Question: What type of tax is indicated in the document, personal property or real estate?
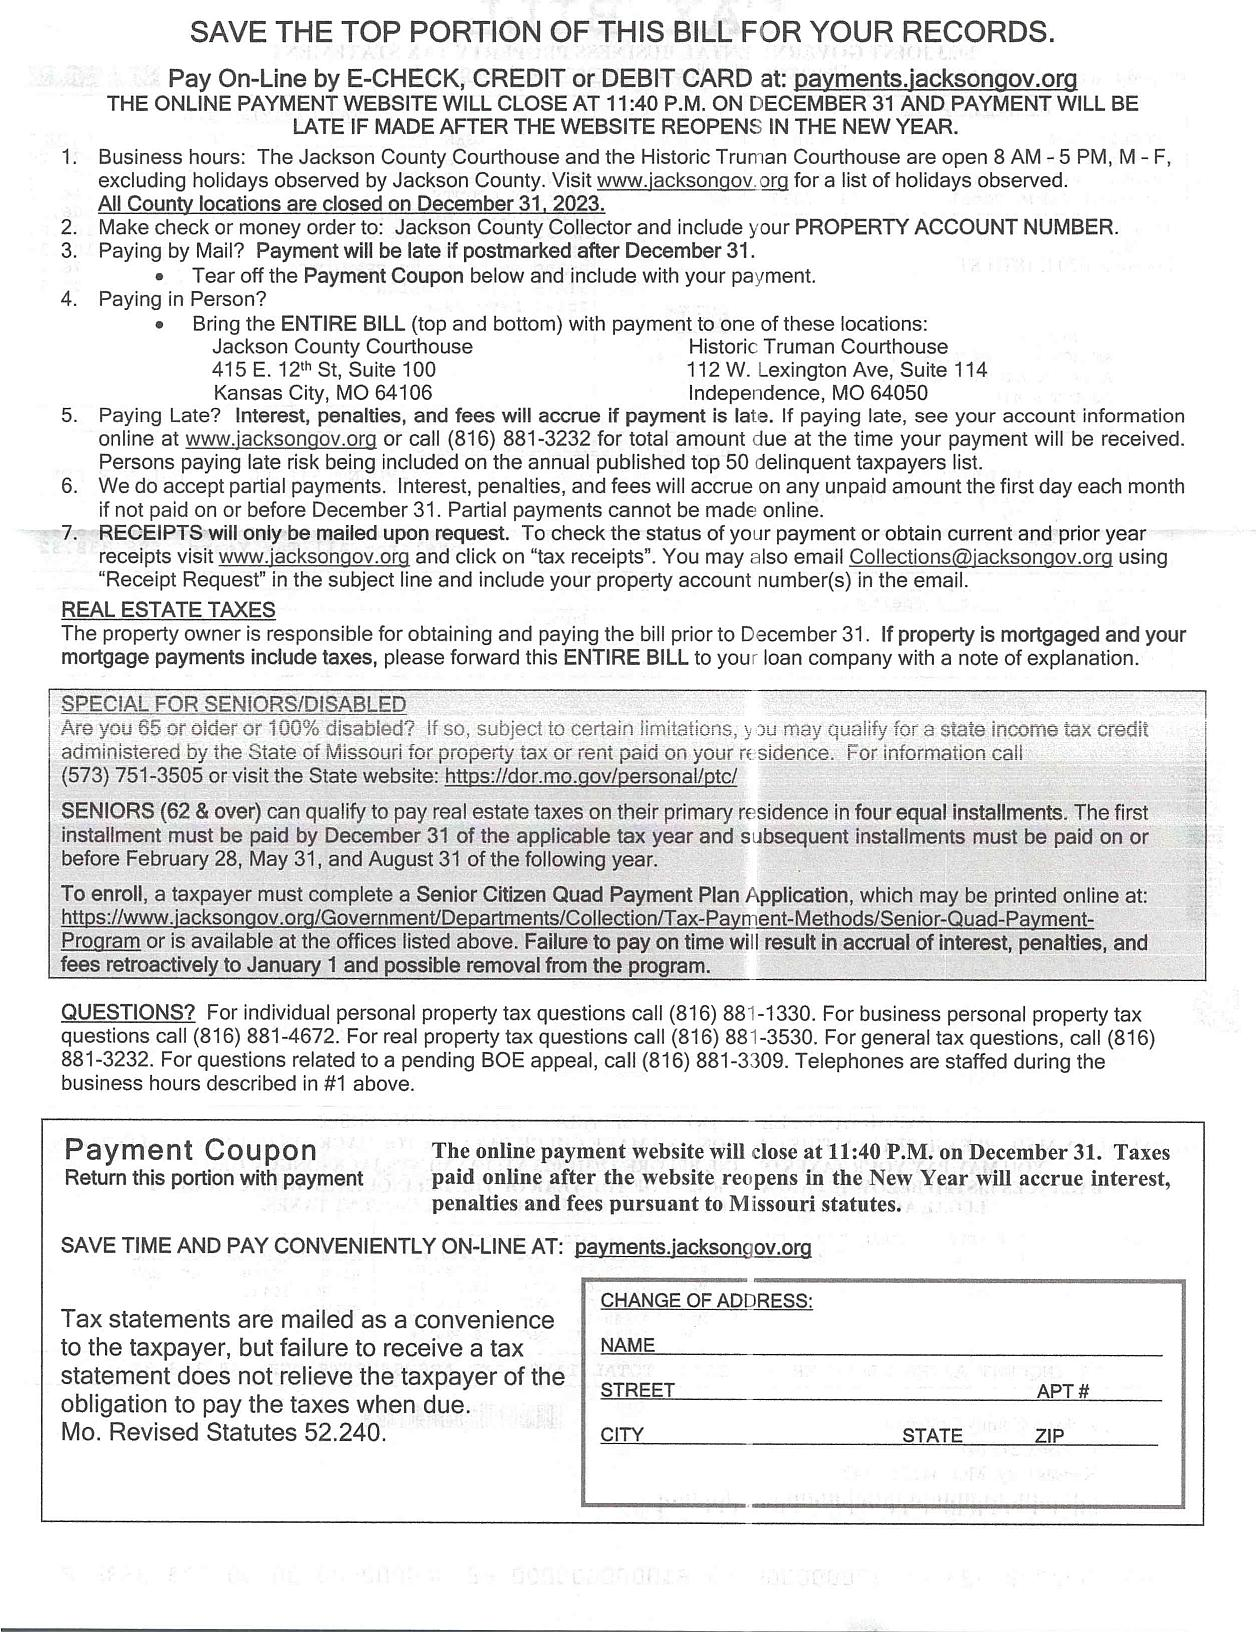
Answer: "Real Estate Taxes"